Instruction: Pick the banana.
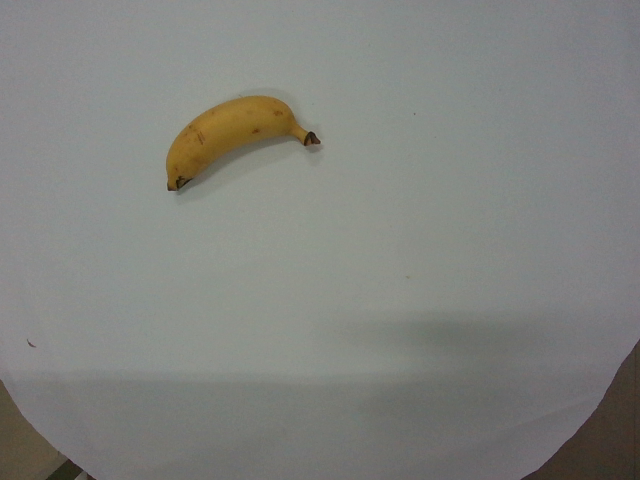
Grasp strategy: vertical